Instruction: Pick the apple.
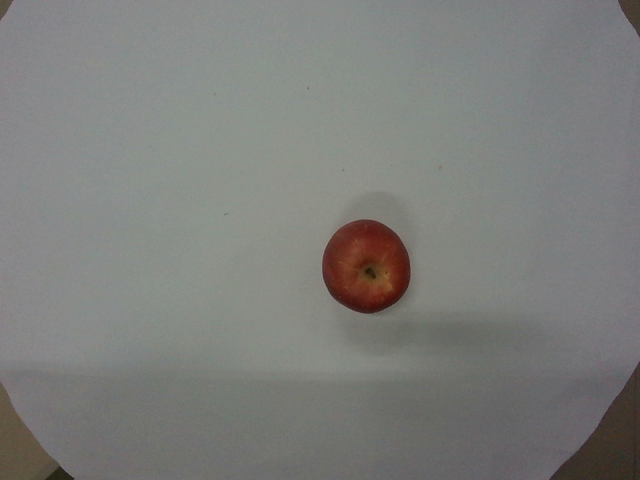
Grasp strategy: vertical